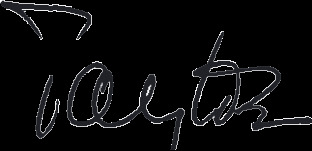
Signature of: w tayloe murphy jr